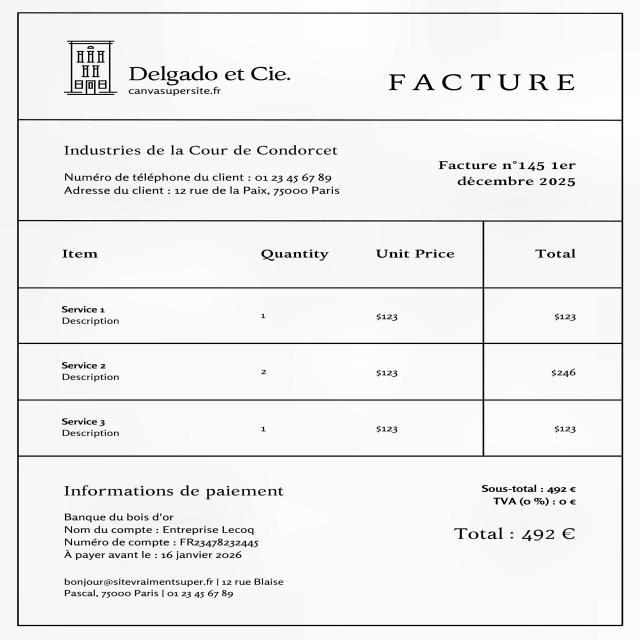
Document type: Invoice